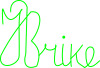
Signature of: jana brike